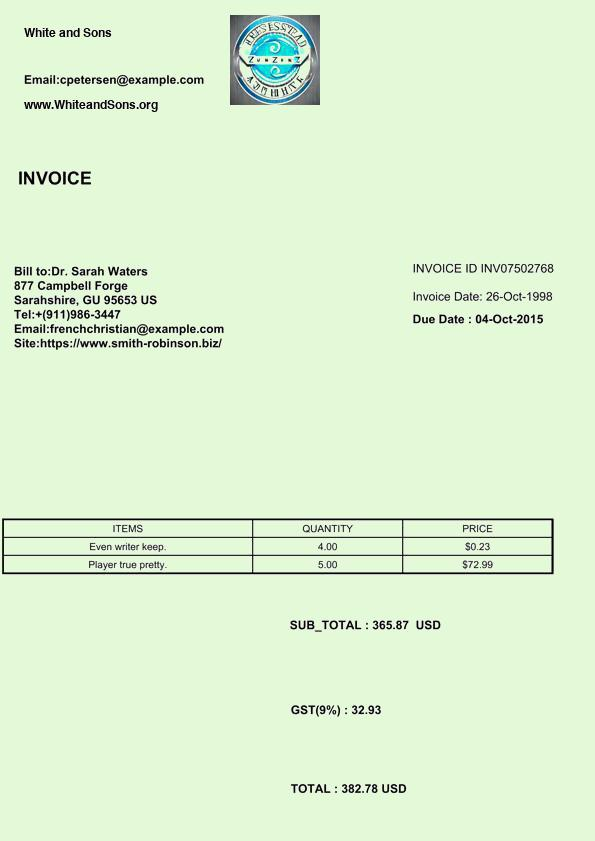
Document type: Invoice